Question: What do the imaging results show?
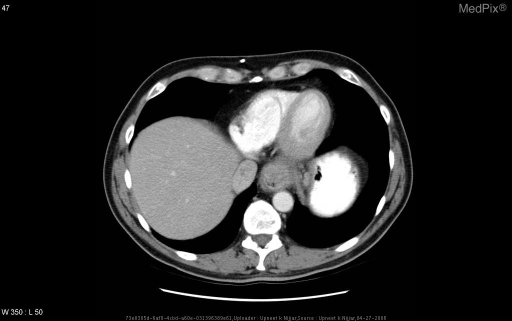
Answer: The imaging shows IV contrast CT of chest, abd, pelvis:
A 6.1x4.5cm mass that extended into the proximal portion of the stomach was noted at the gatroesophageal junction. There does not appear to be any obstruction of fluids as contrast has advanced through the lesion and into the distal bowel.
There is a 1.9cm rounded lesion near the tail of the pancreas and a 1.0cm enlarged lymph node adjacent to the portal vein that is concerning for metastatic disease and  should be further evaluated by a PET scan.
There are multiple hypodensities in the liver and left kidney that are too small to characterize but should be further evaluated. Thickening of esophageal wall and narrowing of lumen.